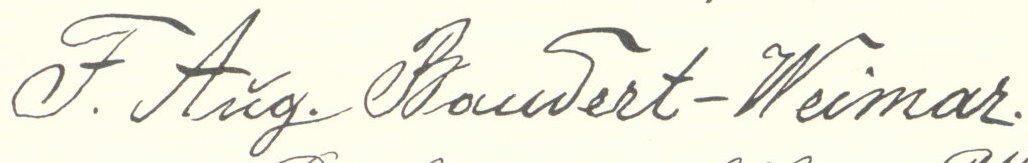
Signature of: august baudert